Please extract the written amount, numerical amount, recipient's name, date on the cheque, and the bank's name from the image.
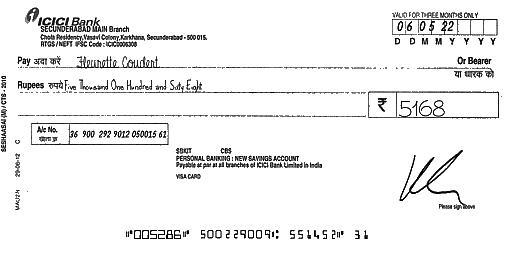
amt_in_words: Five Thousand One Hundred and Sixty Eight
amt_in_figures: 5168
payee_name: Fleurette Coudert
bank_name: ICICI Bank
cheque_date: 06/05/22